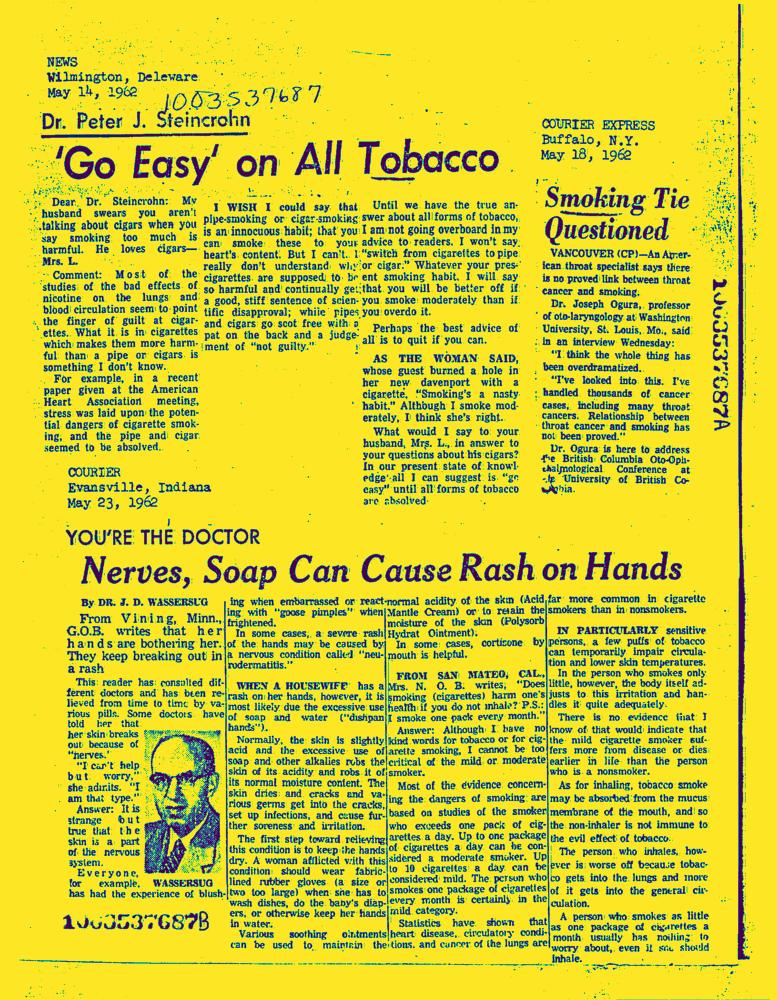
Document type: News-Article